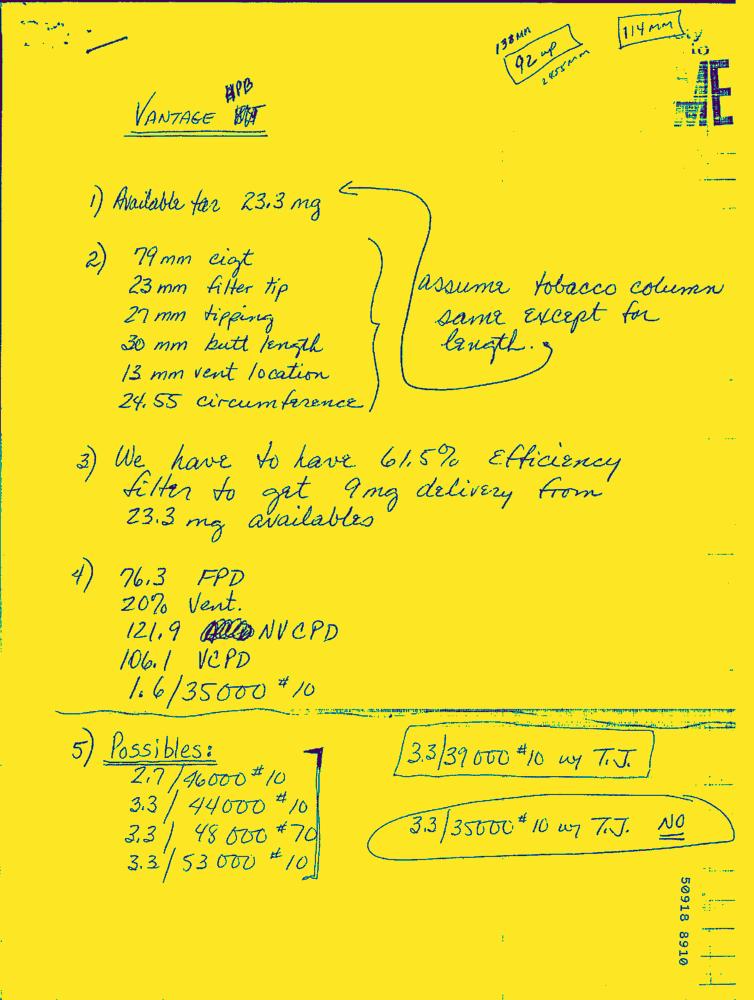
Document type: Hand-Written